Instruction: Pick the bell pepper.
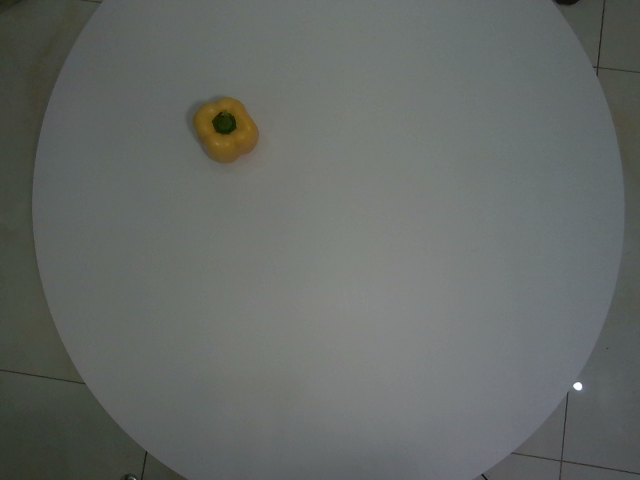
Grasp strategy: vertical